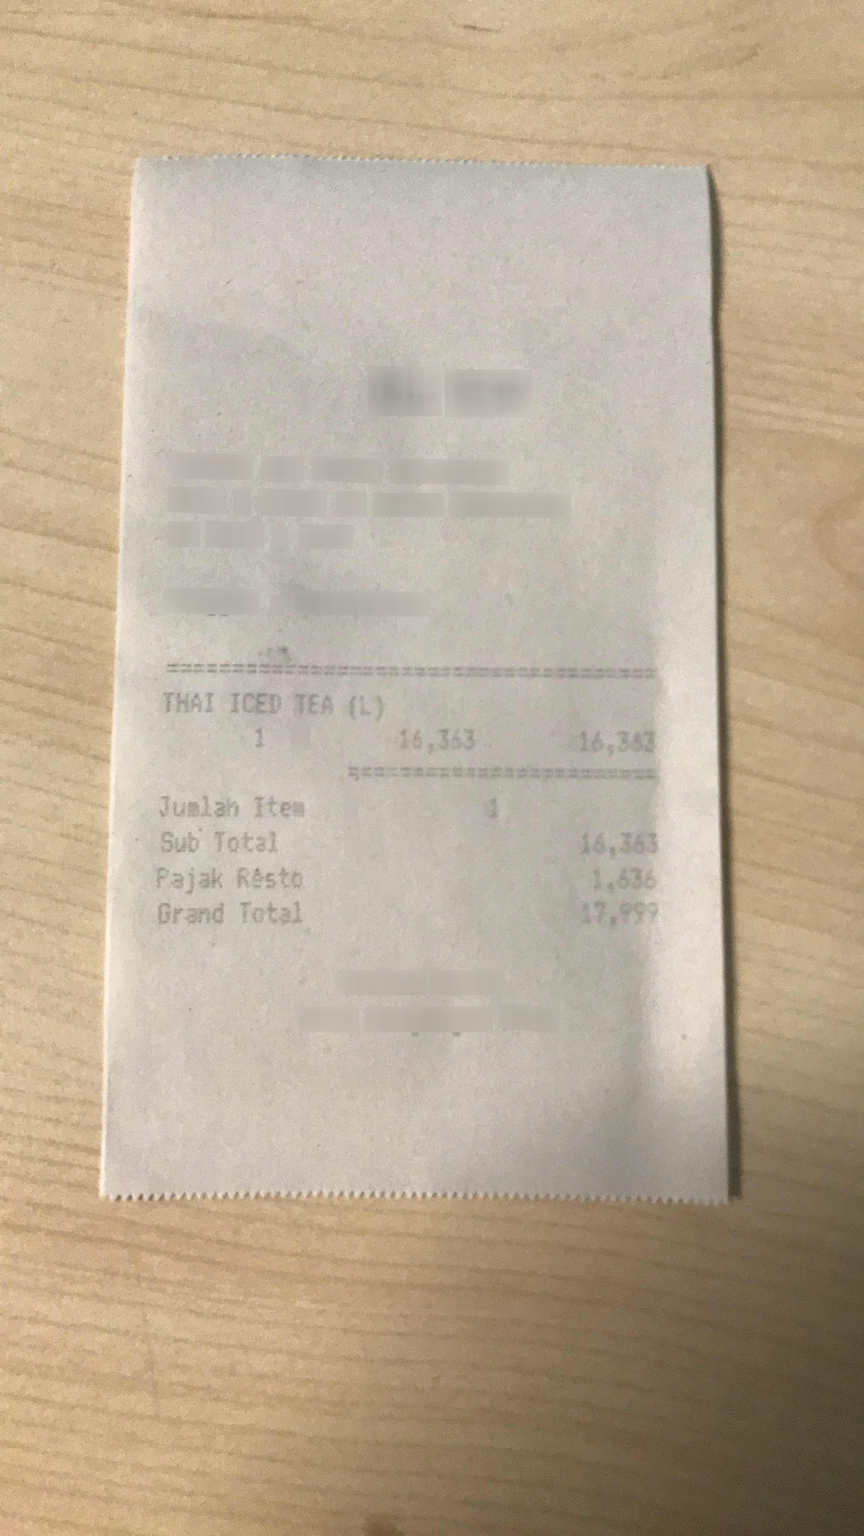
Extraction:
receipt: line_items: name: THAI ICED TEA (L)
price: 16,363
qty: 1
subtotal: 16,363
tax: 1.636
total: 17.999